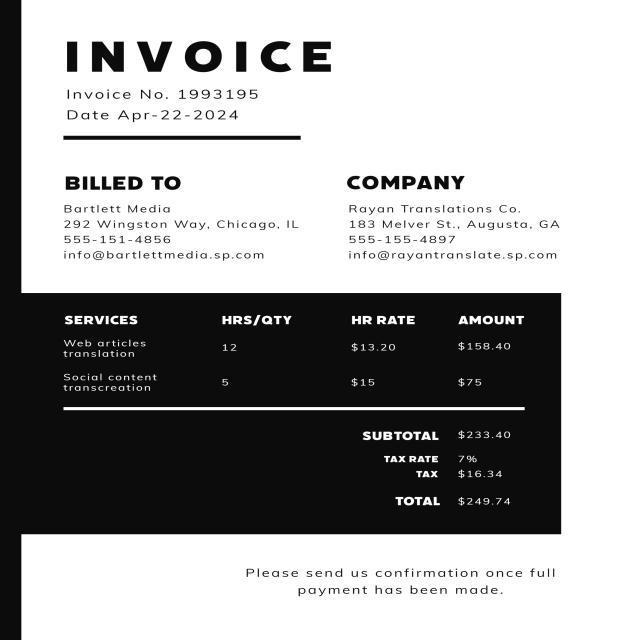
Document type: Invoice